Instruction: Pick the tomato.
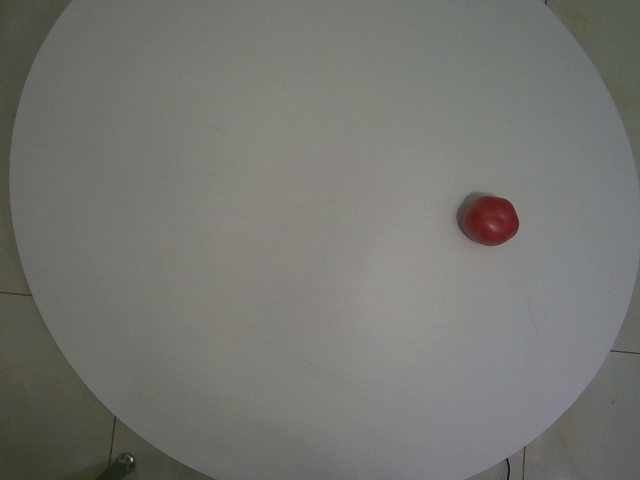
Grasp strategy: vertical